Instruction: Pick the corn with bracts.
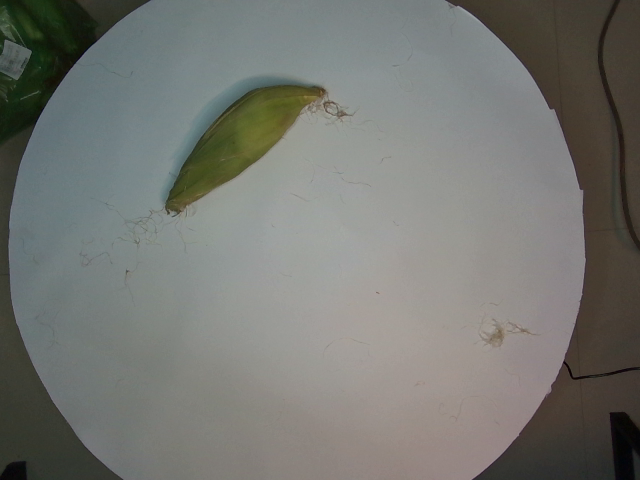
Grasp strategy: vertical